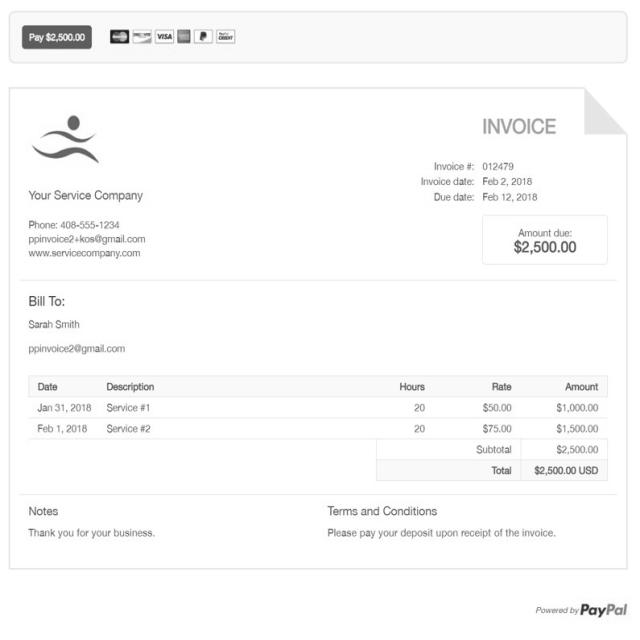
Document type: Invoice